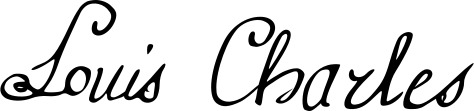
Signature of: louis xvii of france